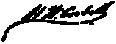
Signature of: henry w corbett